Question: What are the imaging findings?
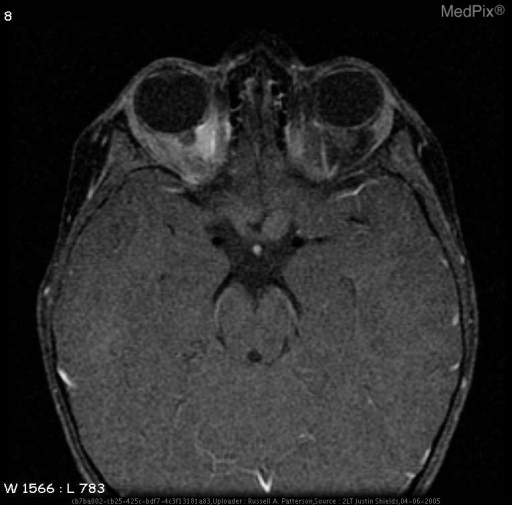
Answer: The imaging shows •  NF Spots in R posterior internal capsule.
•  L optic glioma.
•  Scoliosis with Severe Kyphosis of Cervical Spine.
•  Posterior Cervical fusion mass.
•  Dural ectasia.  Widened spinal canal.  Posterior vertebral body scalloping.
•  Syrinx.
•  Plexiform neurofibroma of L apex. L optic glioma..